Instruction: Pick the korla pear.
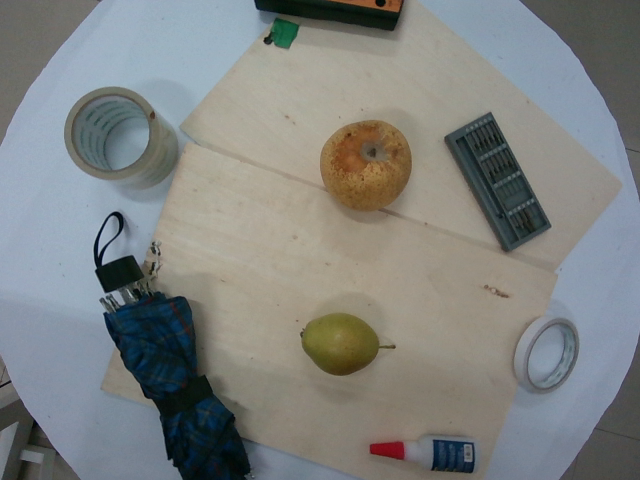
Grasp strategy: vertical